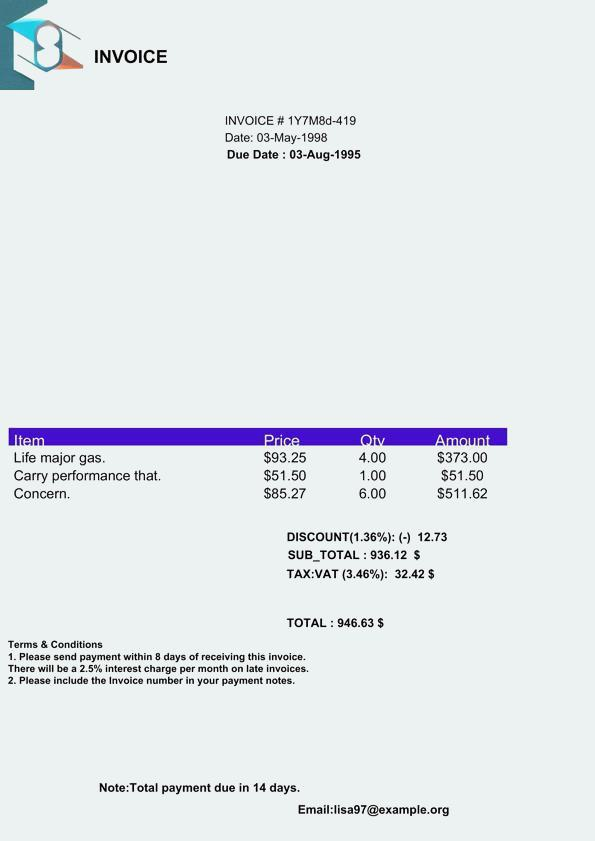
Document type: Invoice